Question: In what way does the history help explain the case?
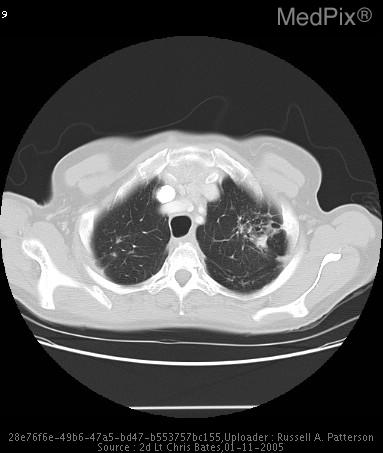
Answer: The patient's history of History (can include gestational age, or age in days, weeks, months):
70 y/o female for follow up CT scan to monitor for any pulmonary changes due to a recent 15lb weight loss, otherwise asymptomatic. is key in understanding the case.